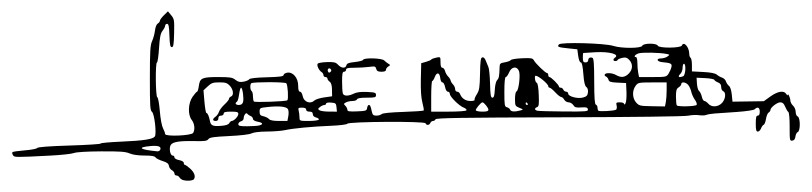
Signature of: q21706297